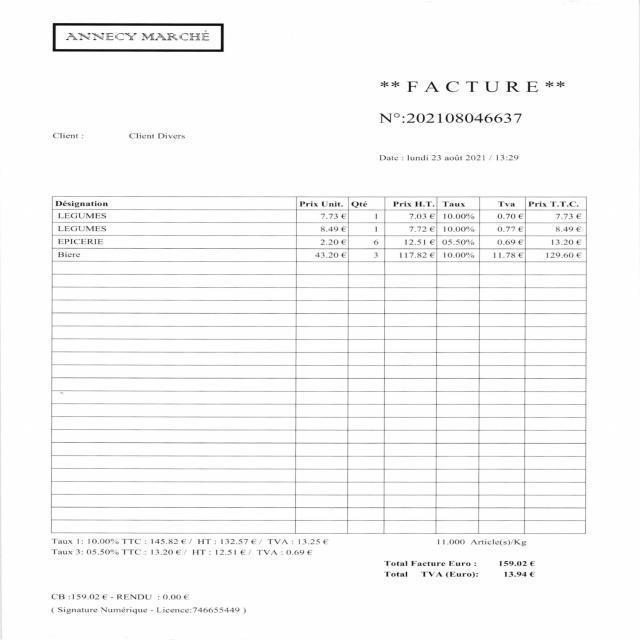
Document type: Invoice